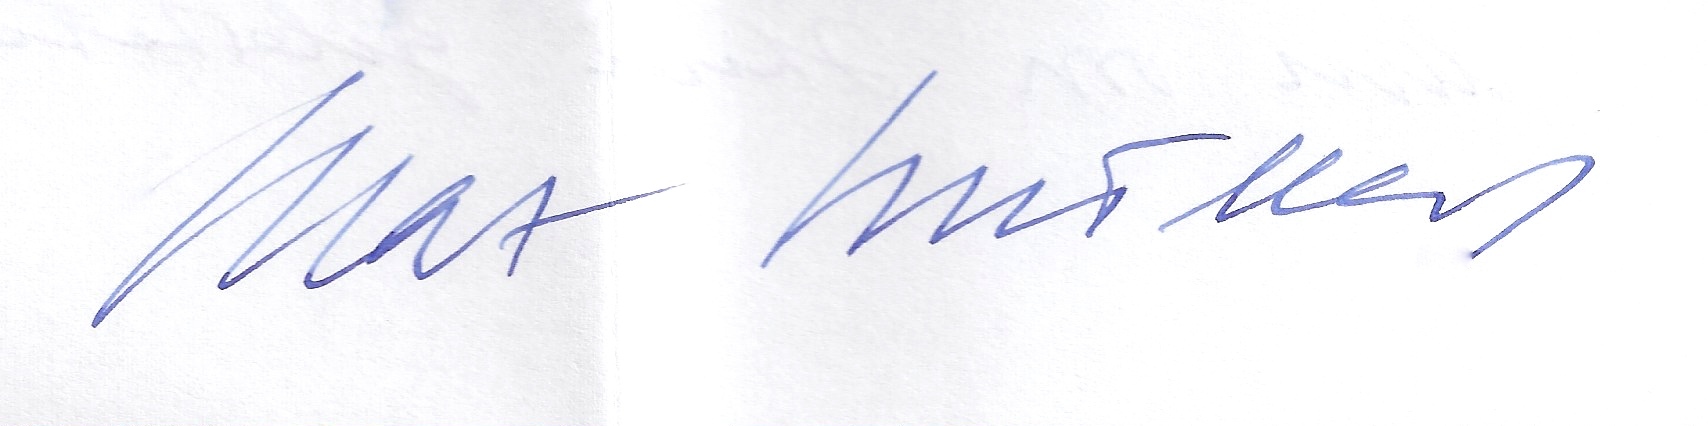
Signature of: max müller